Question: What is the main concern?
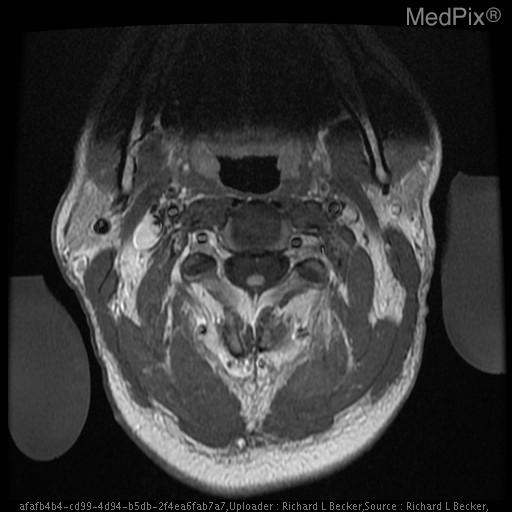
Answer: The findings suggest Focal, well-defined enhancing lesion in the posterior aspect of the cord at C2-C3, which replaces rather than displaces cord tissue.  Increased T2 signal within and thickening of the spinal cord from C1 to C5, consistent with surrounding edema. No involvement of adjacent bone or dura.. An intra-axial sharply defined uniformly avidly enhancing lesion in the posterior cord surface near the midline at C1-C2.  Replaces rather than displaces normal tissue.  No invasion of adjacent dura.. The patient might have a history of 43 y/o man evacuated from Africa with 1 month history of symptoms  – electric shock down the spine into the limbs with neck movement..